Question: What might the diagnosis be?
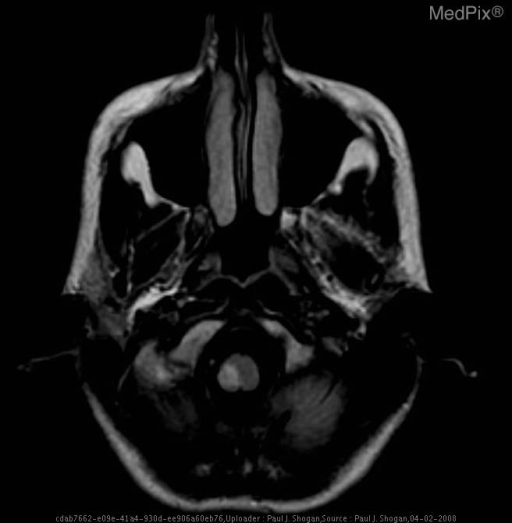
Answer: The possible diagnosis includes Dissection
Racemose Capillary Telangiectasia.